Question: What is the mailing or notice date provided in the document?
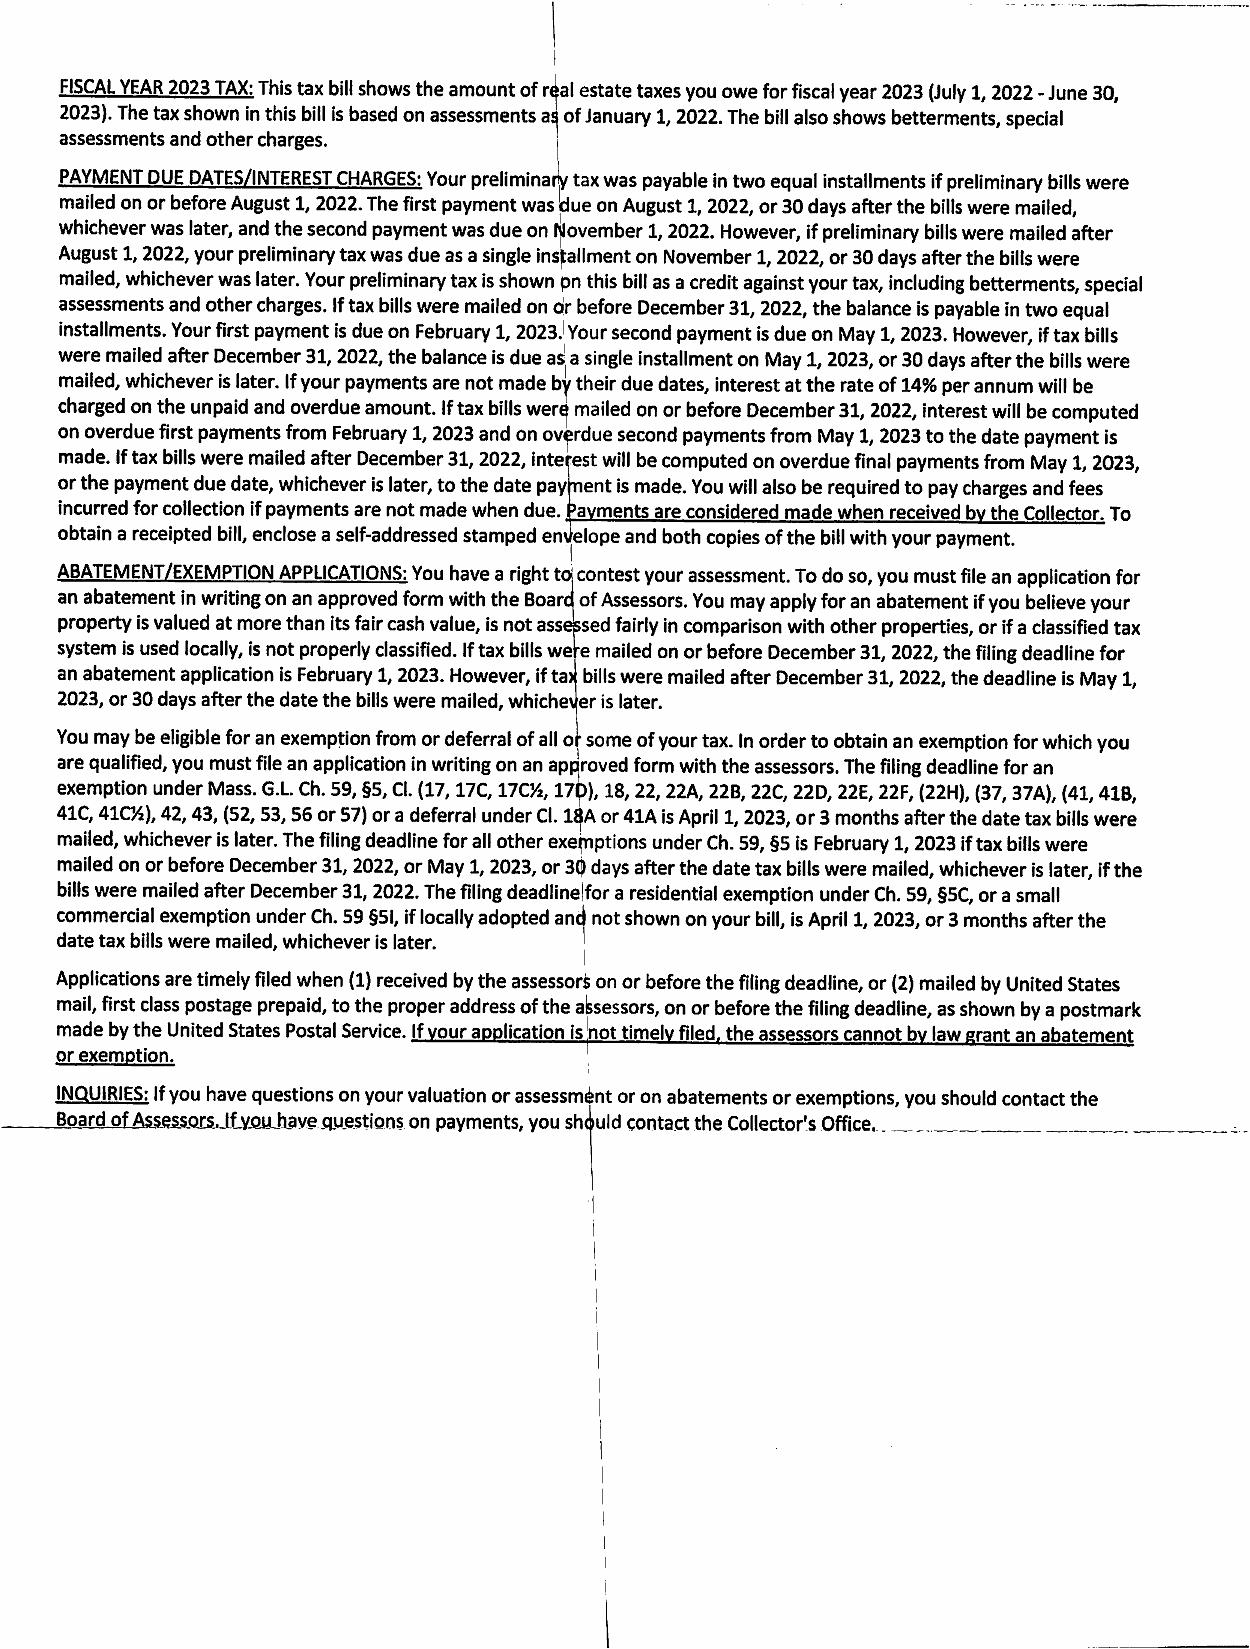
Answer: "31-Dec-22"